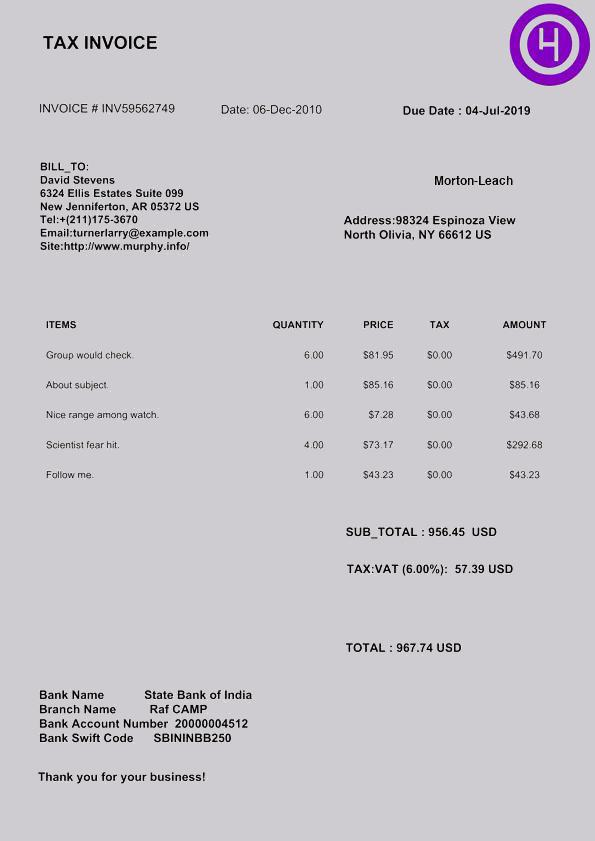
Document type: Invoice